Question: What is the property identification or parcel number listed?
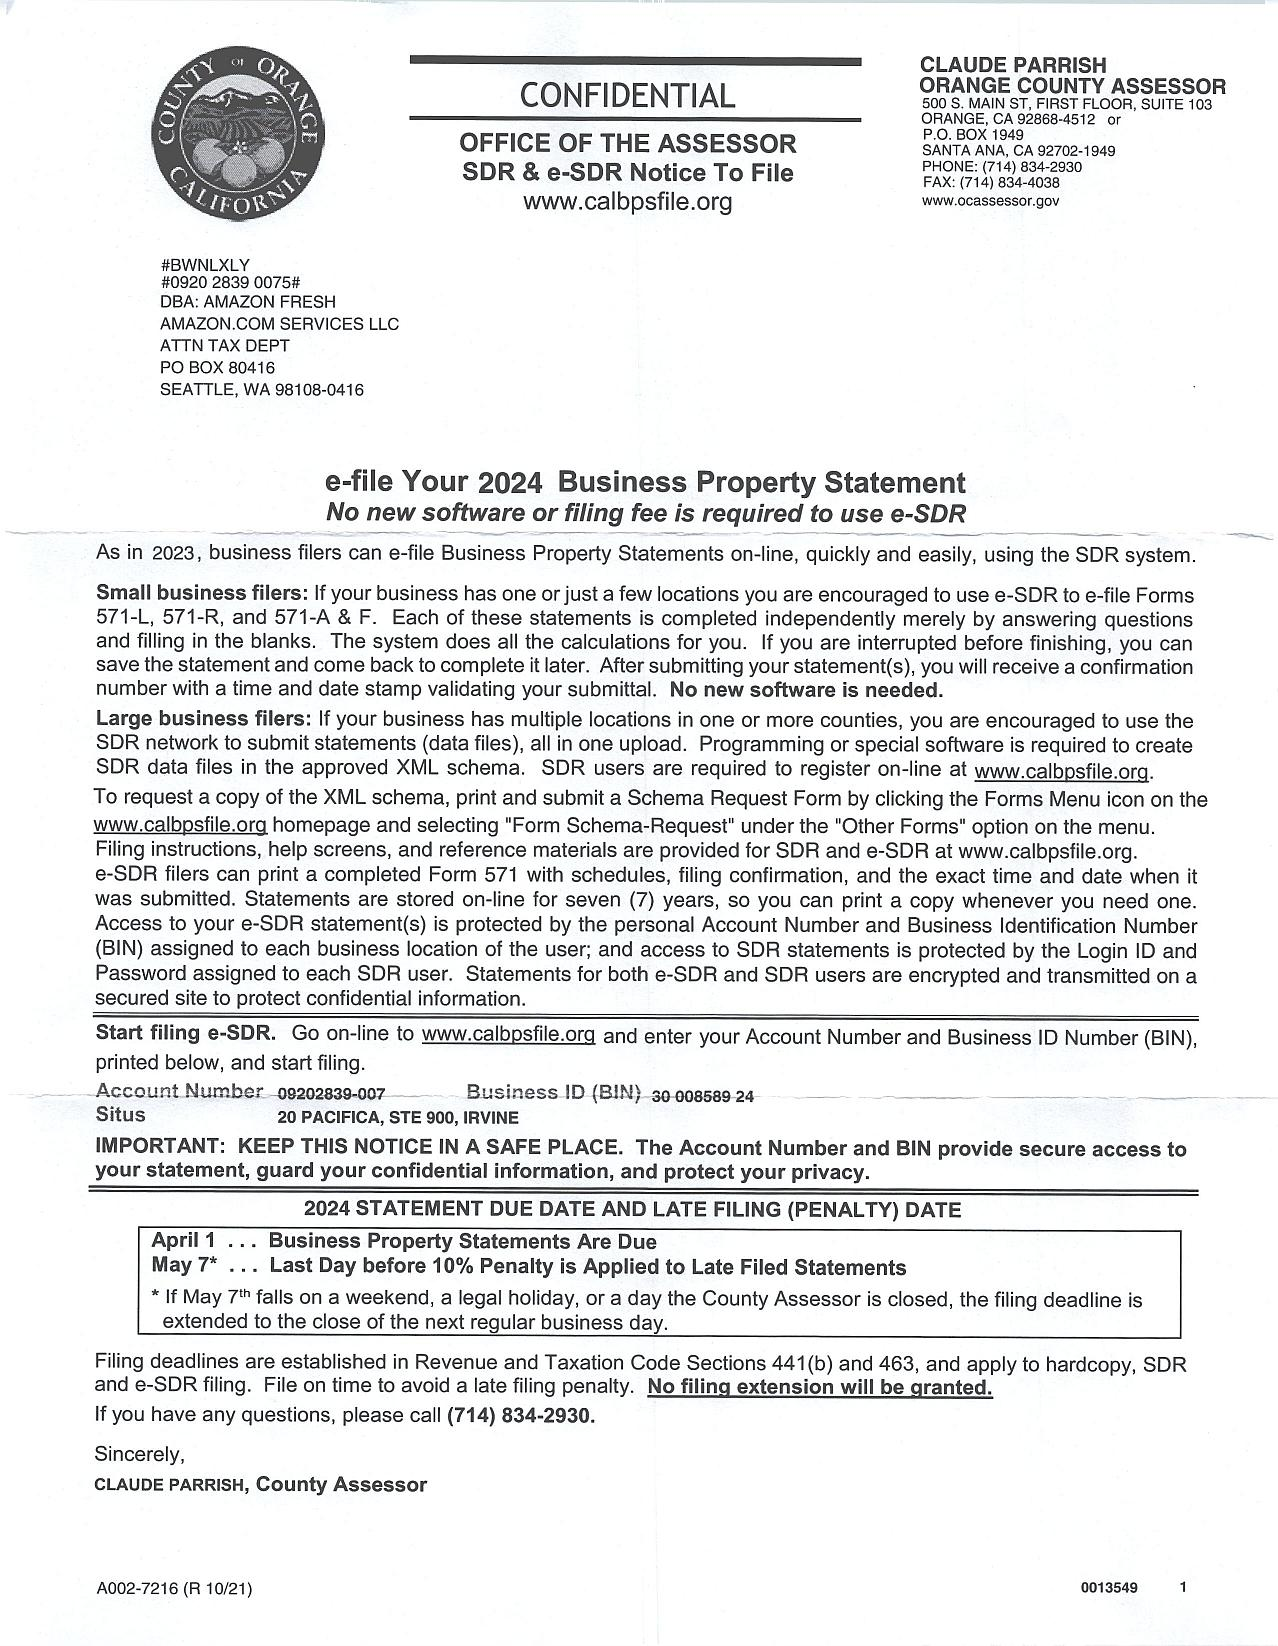
Answer: "30 008589.24"